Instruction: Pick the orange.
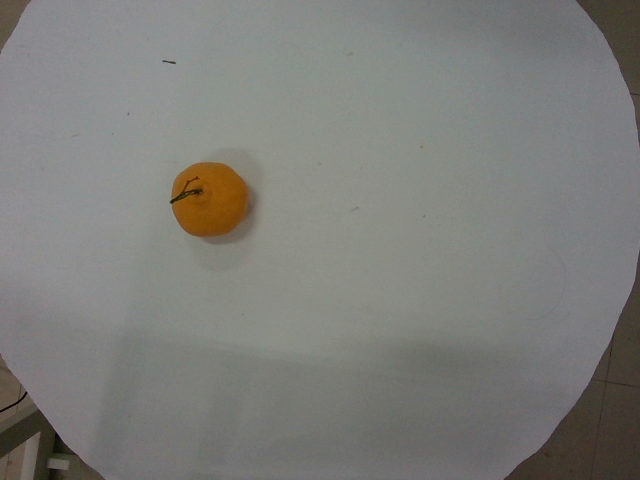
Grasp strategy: vertical